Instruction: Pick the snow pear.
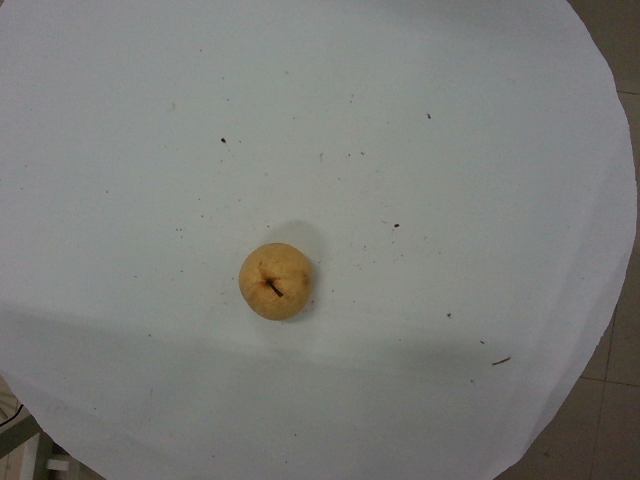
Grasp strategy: vertical